Question: What is the suspected problem?
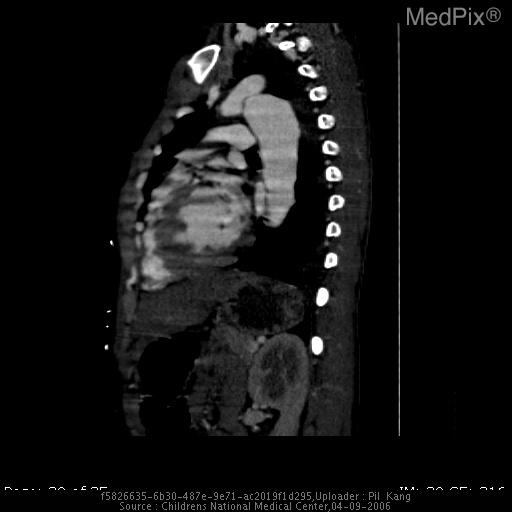
Answer: The findings suggest PA view of the chest demonstrates an abnormal contour to the aortic knob, with a focal indentation, with prominence of the descending aorta distal to this region.

Axial contrast-enhanced CT examination of the chest demonstrates a focal narrowing of the aorta just distal to the ostium of the left subclavian artery with post-stenotic dilation of the descending thoracic aorta, consistent with coarctation of the aorta.  Note also the enlarged collateral vessels in the internal mammary and subcostal distributions.. Contrast-enhanced axial CT images and oblique sagittal reconstructed images of the chest demonstrates a focal narrowing of the aorta just distal to the ostium of the left subclavian artery with post-stenotic dilation of the descending thoracic aorta, consistent with coarctation of the aorta.. The patient might have a history of 14 year old male with chronic shortness of breath.